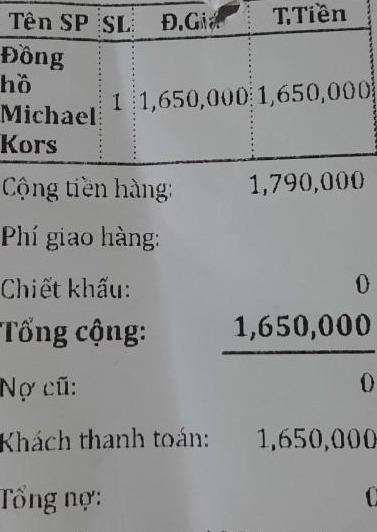
<table>
<tr>
<th>Tên SP</th>
<th>SL</th>
<th>Đ.Giá</th>
<th>T.Tiền</th>
</tr>
<tr>
<td>Đồng hồ Michael Kors</td>
<td>1</td>
<td>1,650,000</td>
<td>1,650,000</td>
</tr>
</table>

Cộng tiền hàng: 1,790,000

Phí giao hàng:

Chiết khấu: 0

Tổng cộng: 1,650,000

Nợ cũ: 0

Khách thanh toán: 1,650,000

Tổng nợ: 0